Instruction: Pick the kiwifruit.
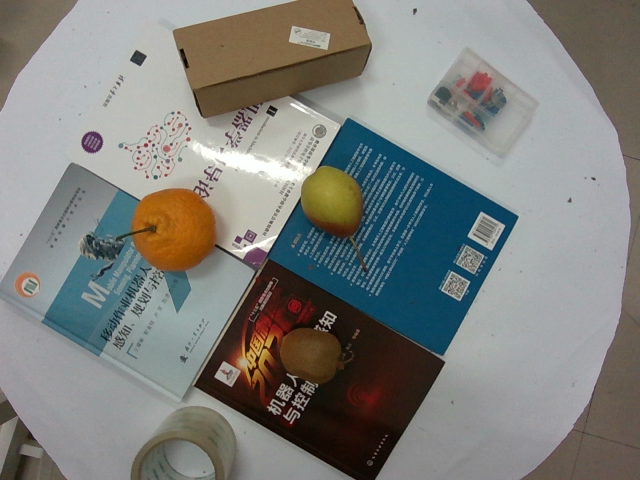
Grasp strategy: vertical